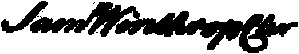
Signature of: samuel winthrop